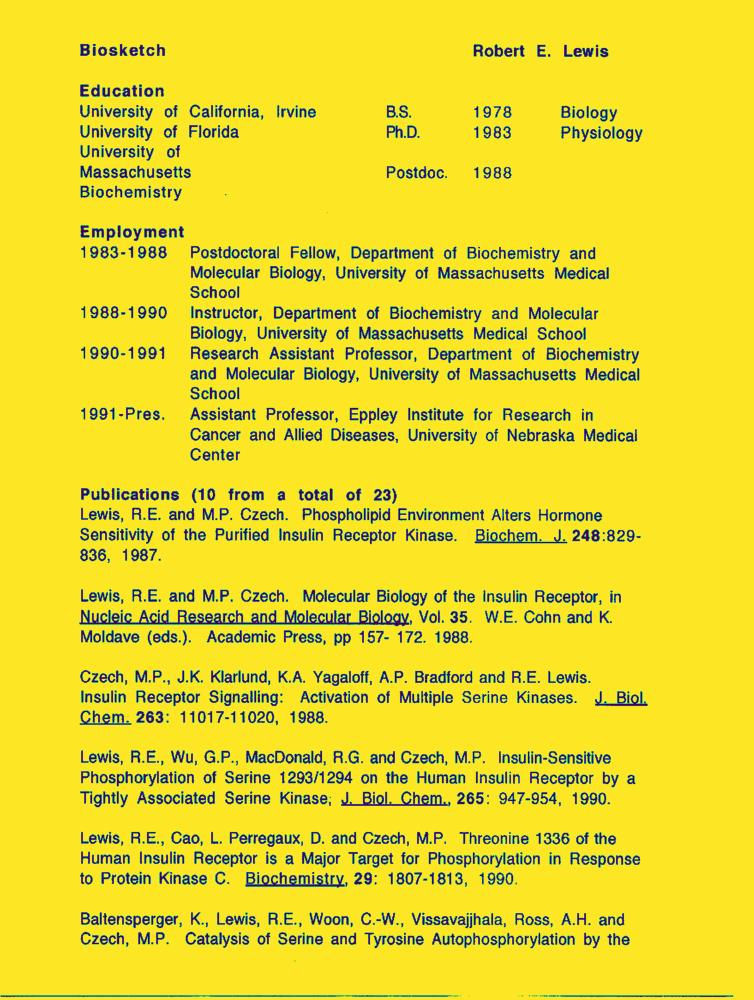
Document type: Resume-Doc